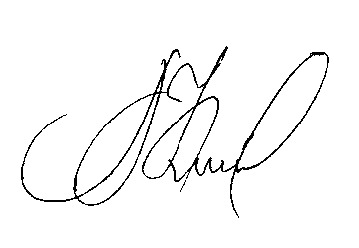
Signature of: aleksandr kirilin